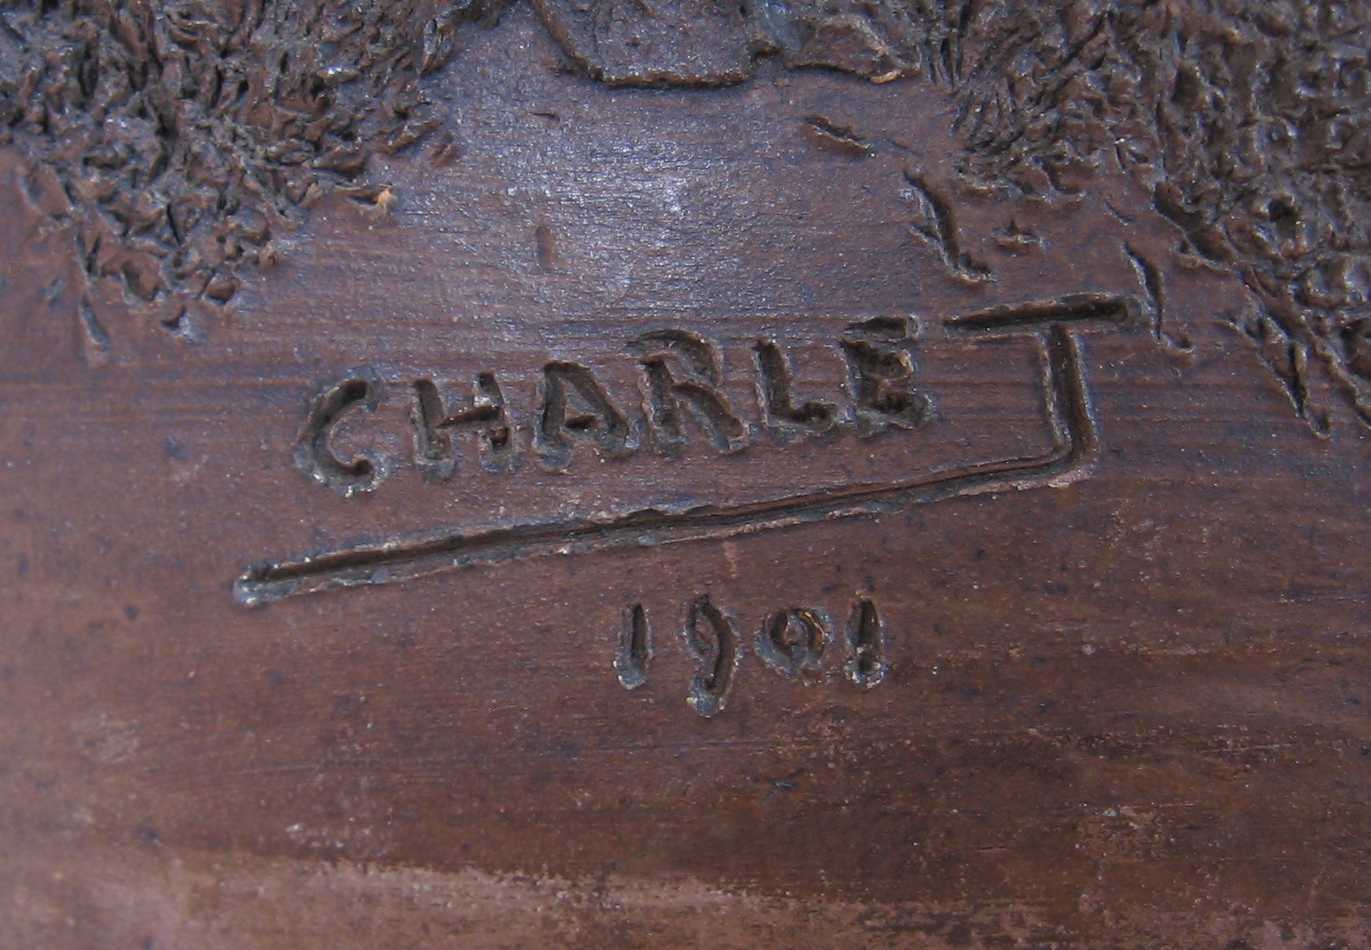
Signature of: georges alexandre charlet